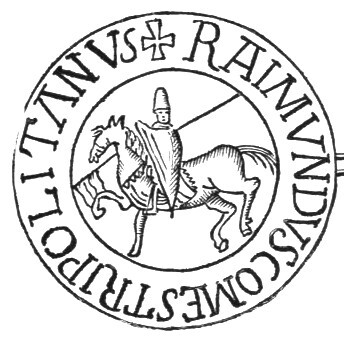
Signature of: raymond ii